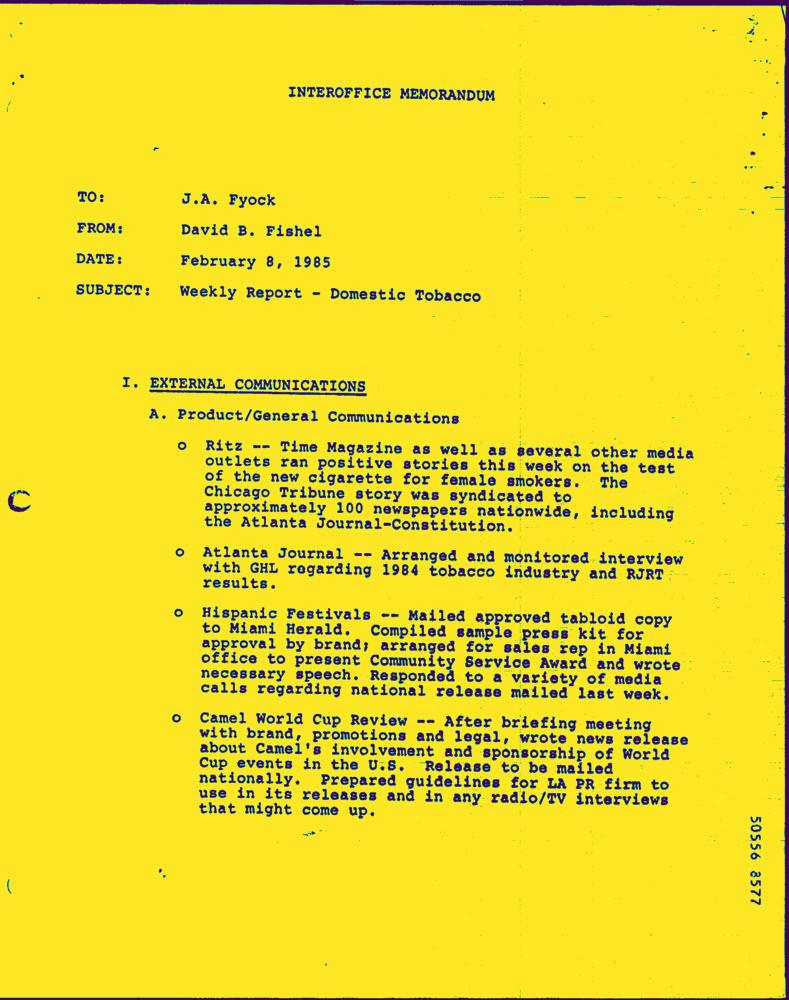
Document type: Letter-Doc